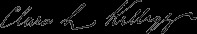
Signature of: clara louise kellogg